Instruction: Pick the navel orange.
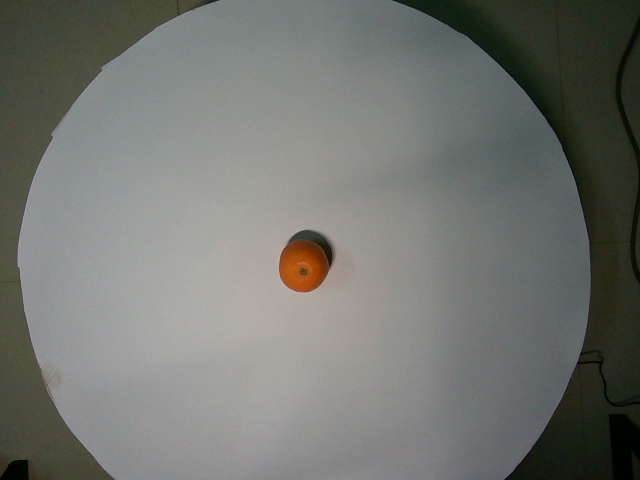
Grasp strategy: vertical